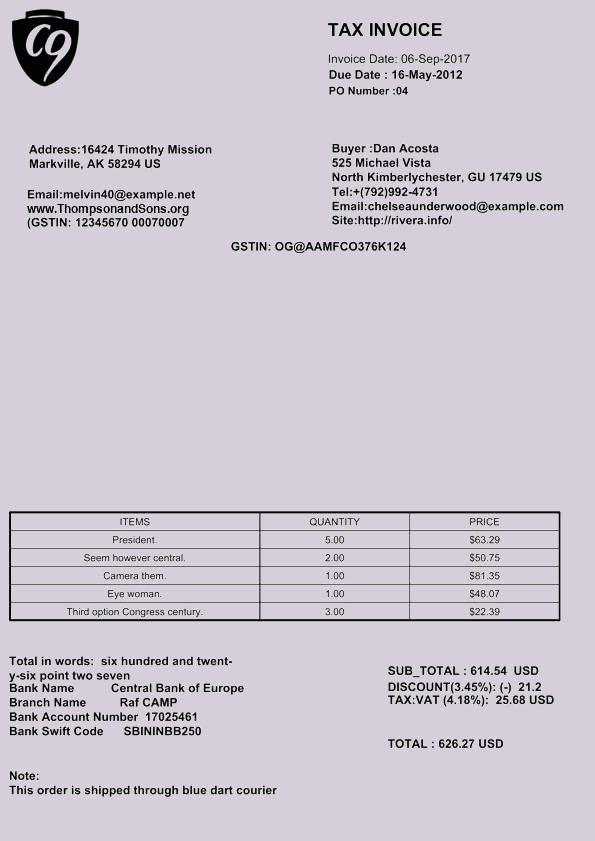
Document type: Invoice